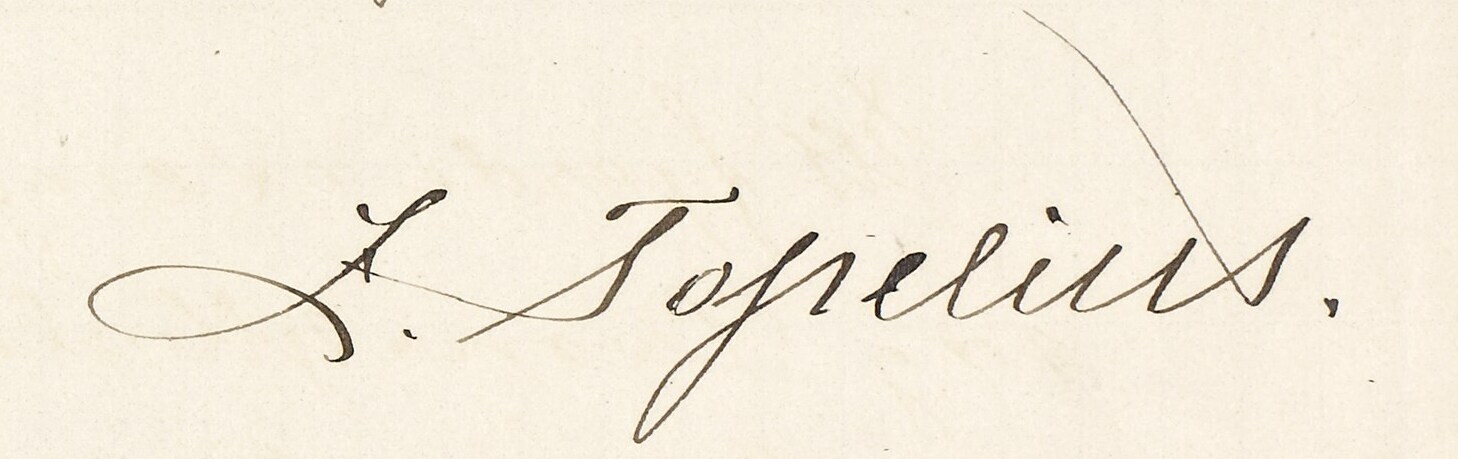
Signature of: zachris topelius